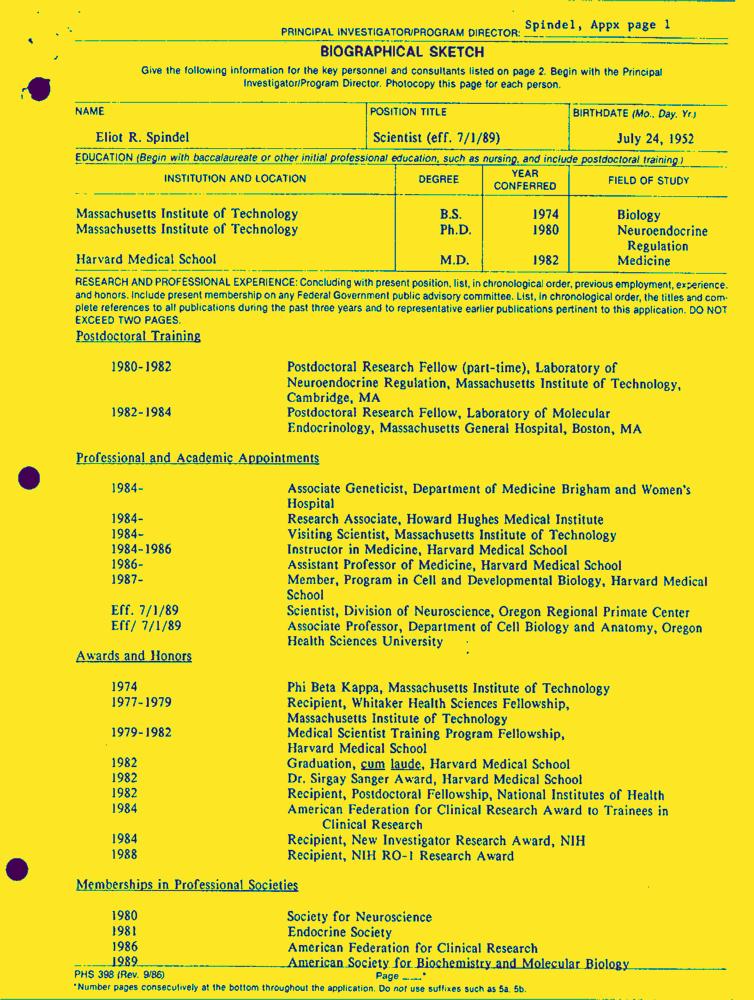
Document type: Resume-Doc